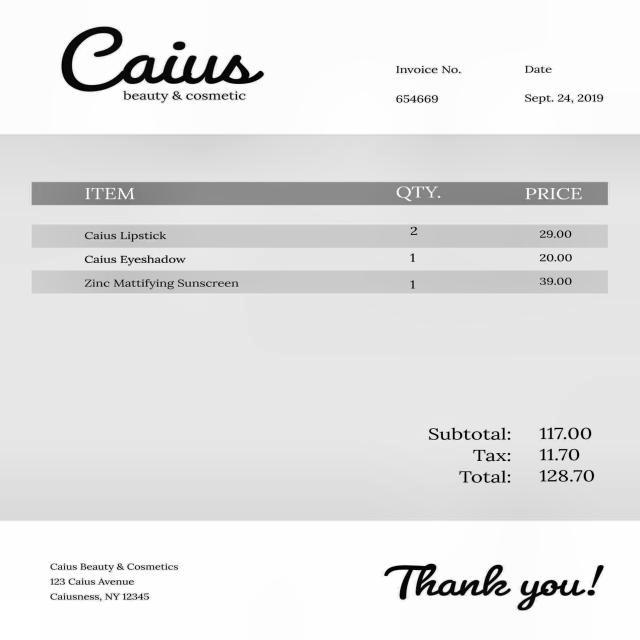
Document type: Invoice